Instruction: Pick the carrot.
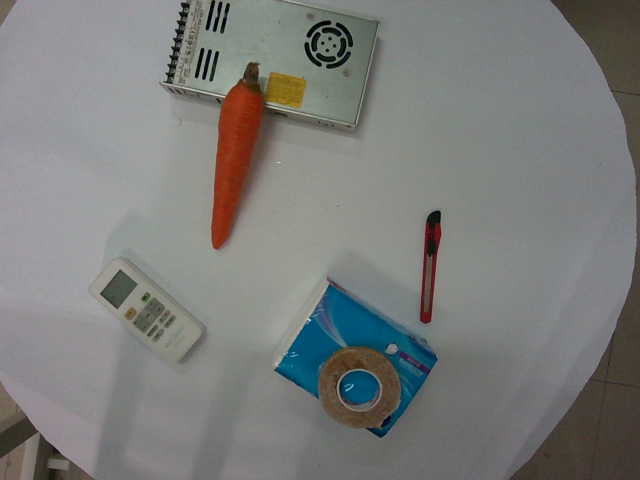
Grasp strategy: vertical